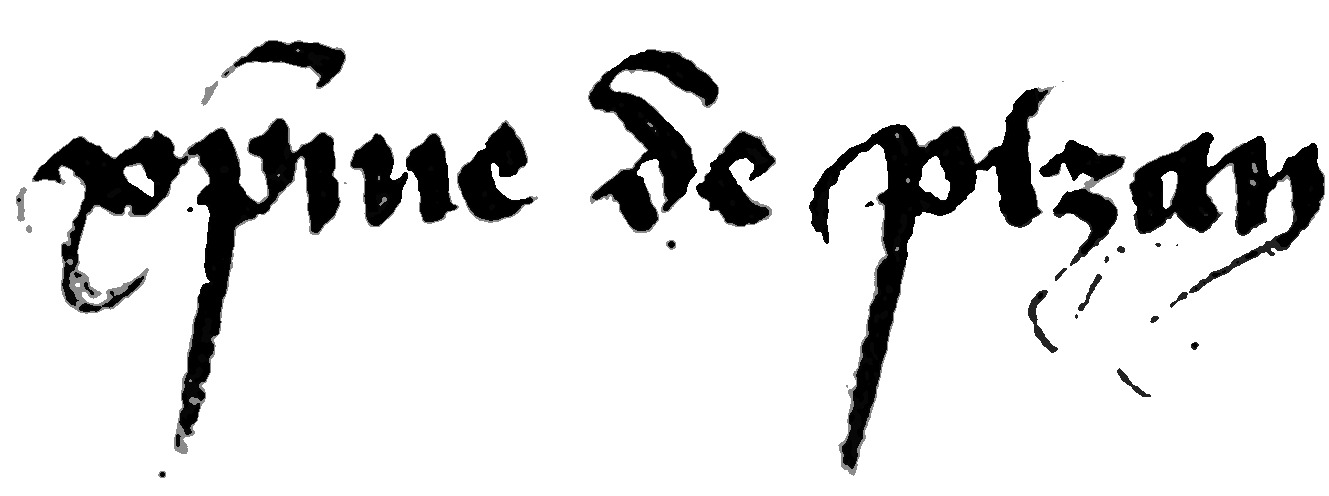
Signature of: christine de pizan